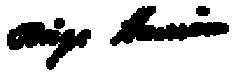
Signature of: l birge harrison